Question: What appears to be the issue?
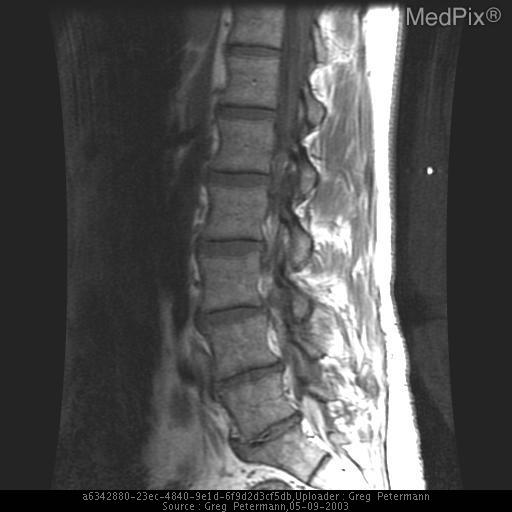
Answer: The findings suggest non enhancing cystic lesion, hypointense signal on T1 and hyperintense on T2 adjacent to a degenerative facet. multiple MRI images showing nonenhancing cystic mass adjacent to degenerative facets. The patient might have a history of back pain and left radicular sx.